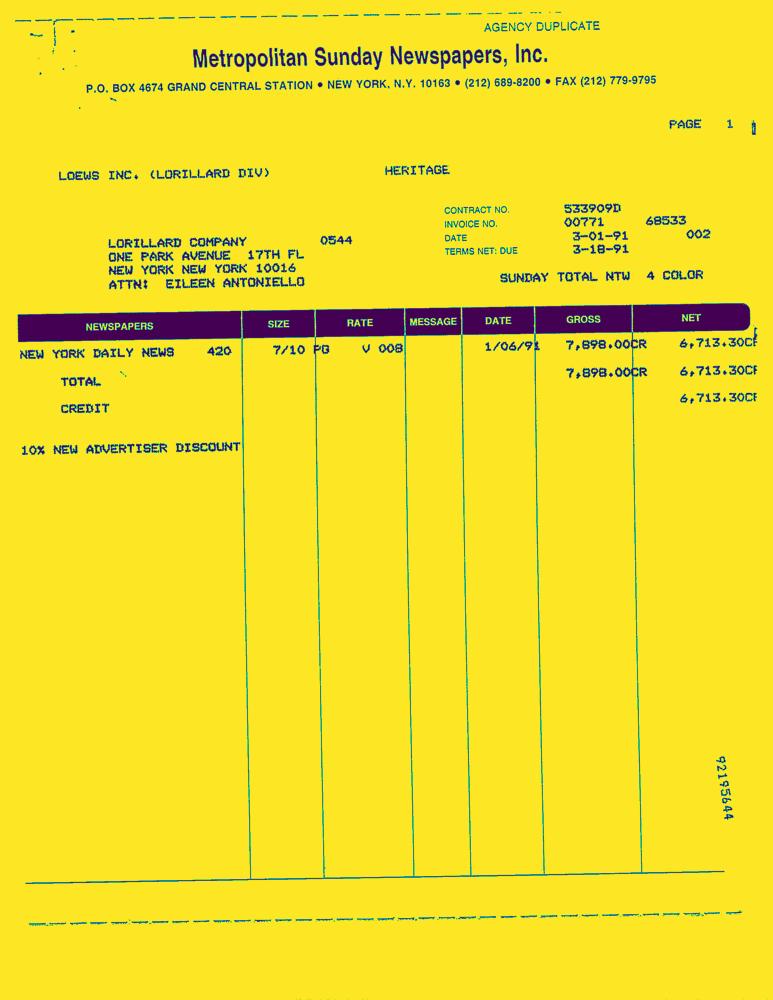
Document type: Invoice-Doc